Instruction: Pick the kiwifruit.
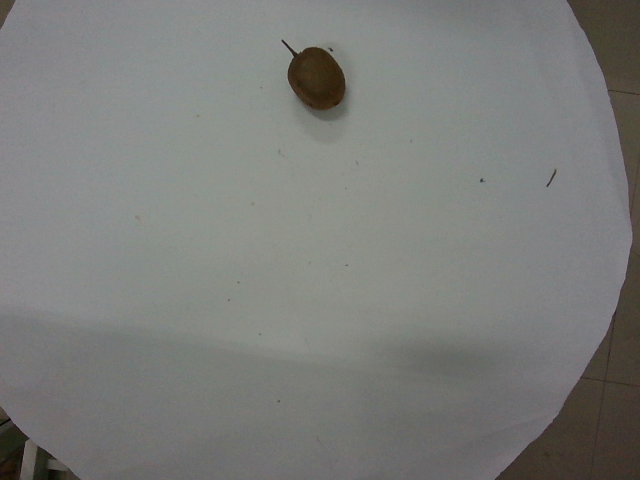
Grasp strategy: vertical